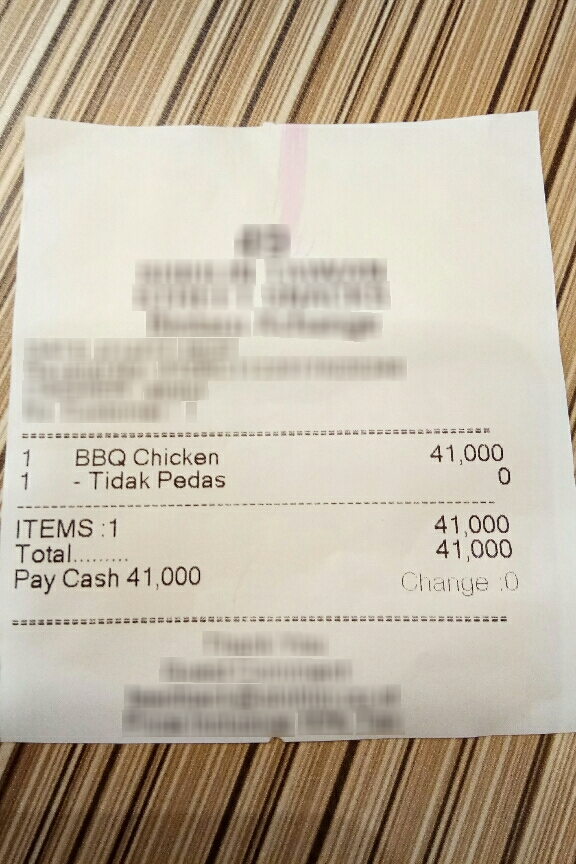
Number of items: 6
Subtotal: 41,000
Total: 41,000
OCR text regions:
text: 1
text: BBQ
text: Chicken
text: 41,000
text: 1
text: - Tidak
text: Pedas
text: 0
text: ITEMS:
text: 1
text: Total
text: 41,000
text: Pay Cash
text: 41,000
text: Change
text: 0
text: 41,000